Question: What appears to be the issue?
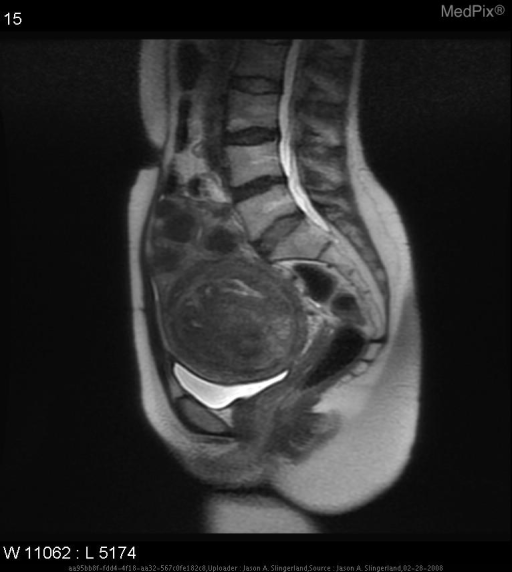
Answer: The findings suggest Numerous areas of discrete low signal intensity in the muscle of the uterus and below the serosa. Uterus is irregularly enlarged.. This MRI shows multiple discrete areas of low signal intensity within the uterine muscle and below the uterine serosa.  An irregularly enlarged uterus is also evident.. The patient might have a history of Patient referred by OB-Gyn for pelvic MRI. No symptoms noted..